Question: What appears to be the issue?
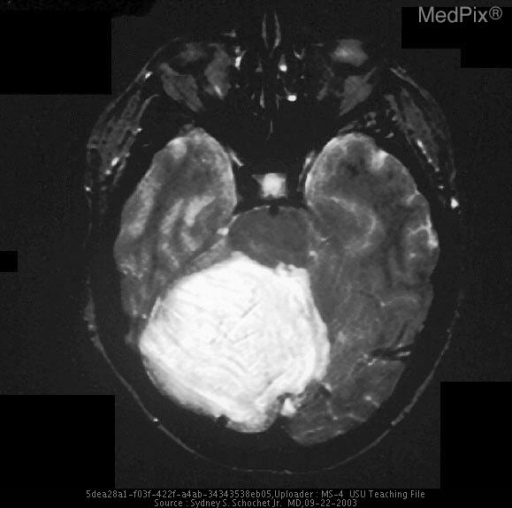
Answer: The findings suggest Fig 1. Axial T1 weighted MRI shows coarse striations resulting from irregular, abnormally thickened cerebellar folia.

Fig 2. Axial T2 weighted MRI also showing the same coarse striations resulting from abnormally thick cerebellar folia.

Fig 3. Gross appearance of a portion of the surgical specimen showing the coarse widened folia.

Fig 4. Low magnification histological section showing subpial of myelinated fibers overlying a band of large neurons that replace the Purkinje cells and outer portion of the internal granular cell layer.

Fig 5. Higher magnification of the abnormal large neurons.. Axial T2 weighted MRI also showing the same coarse striations resulting from abnormally thick cerebellar folia.. The patient might have a history of This 56 year old woman had breast carcinoma for which she  had bilateral mastectomies six years apart. She also had a thyroidectomy in her twenties. Six years after the second mastectomy, she developed gait unsteadiness that progressed to the point that she was unable to walk..